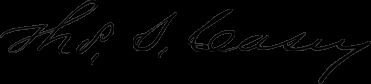
Signature of: thomas s casey